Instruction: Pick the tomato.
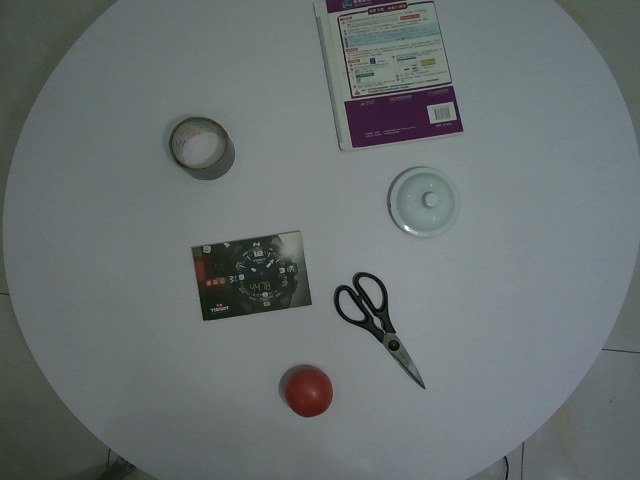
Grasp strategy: vertical